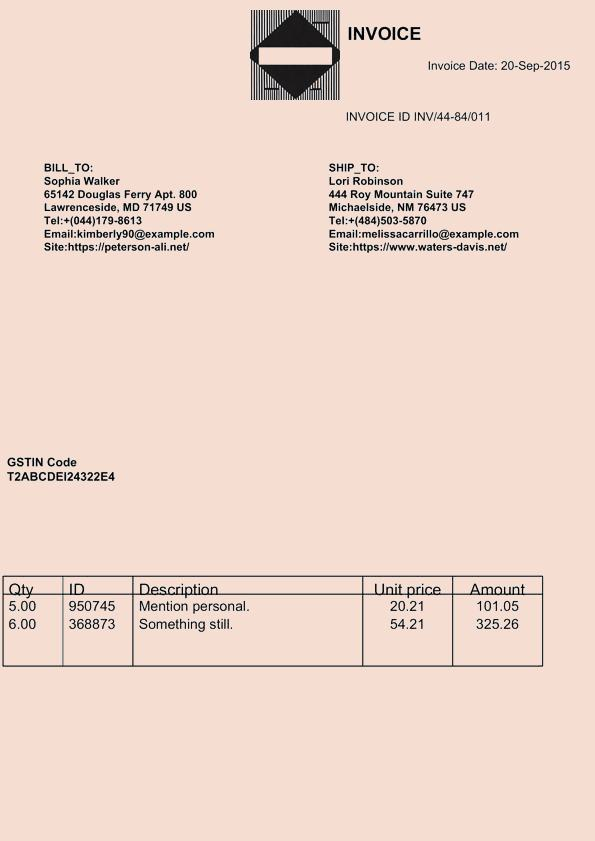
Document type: Invoice